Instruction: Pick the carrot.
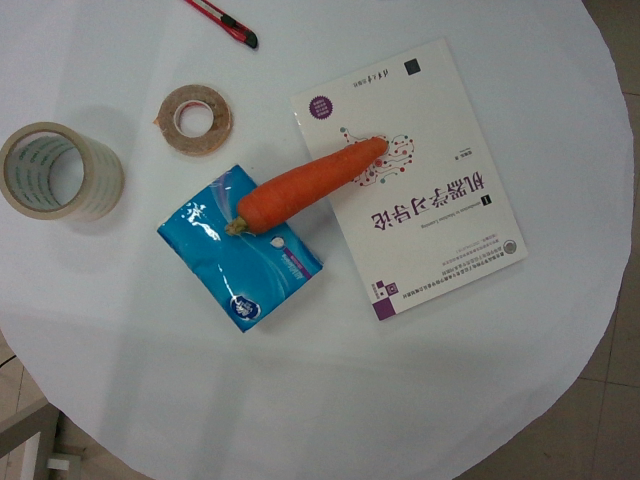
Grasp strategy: vertical